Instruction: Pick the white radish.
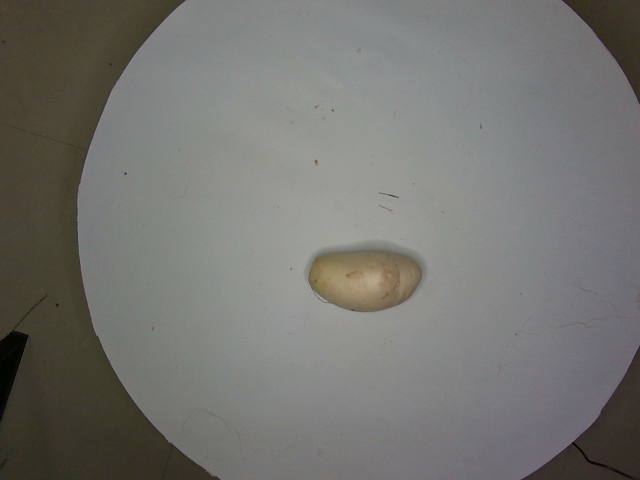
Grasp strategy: vertical